Question: In what way does the history help explain the case?
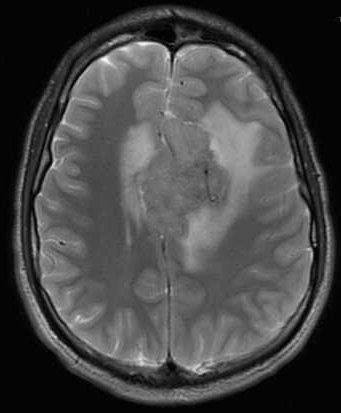
Answer: The patient's history of 21 y.o. man with a new onset seizure and severe headaches. is key in understanding the case.